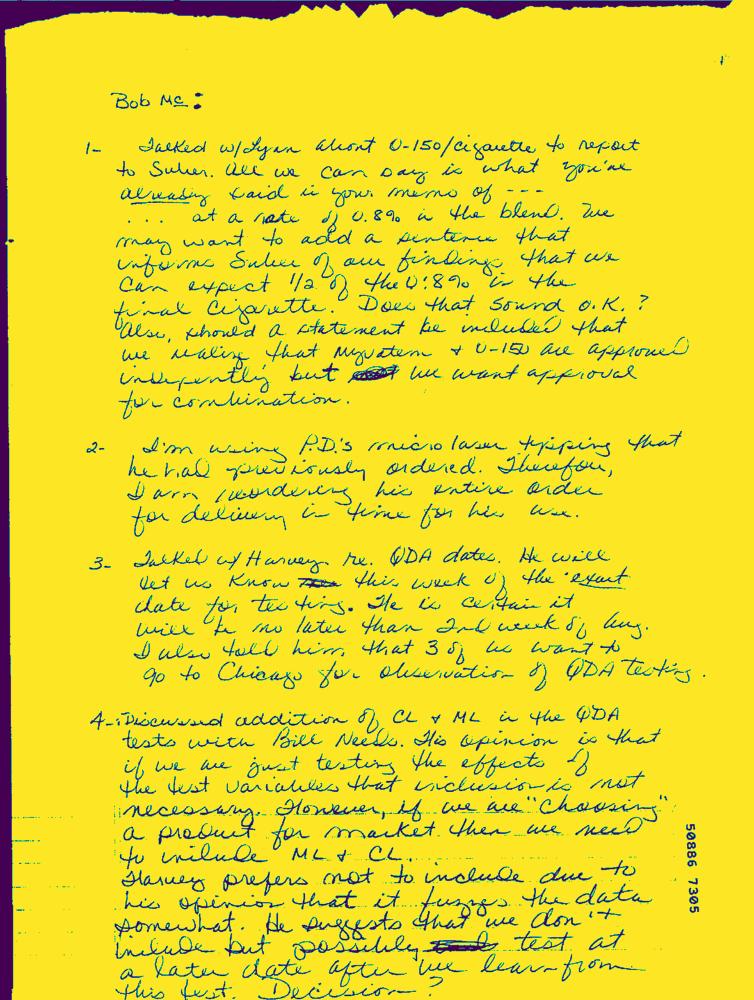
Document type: Hand-Written